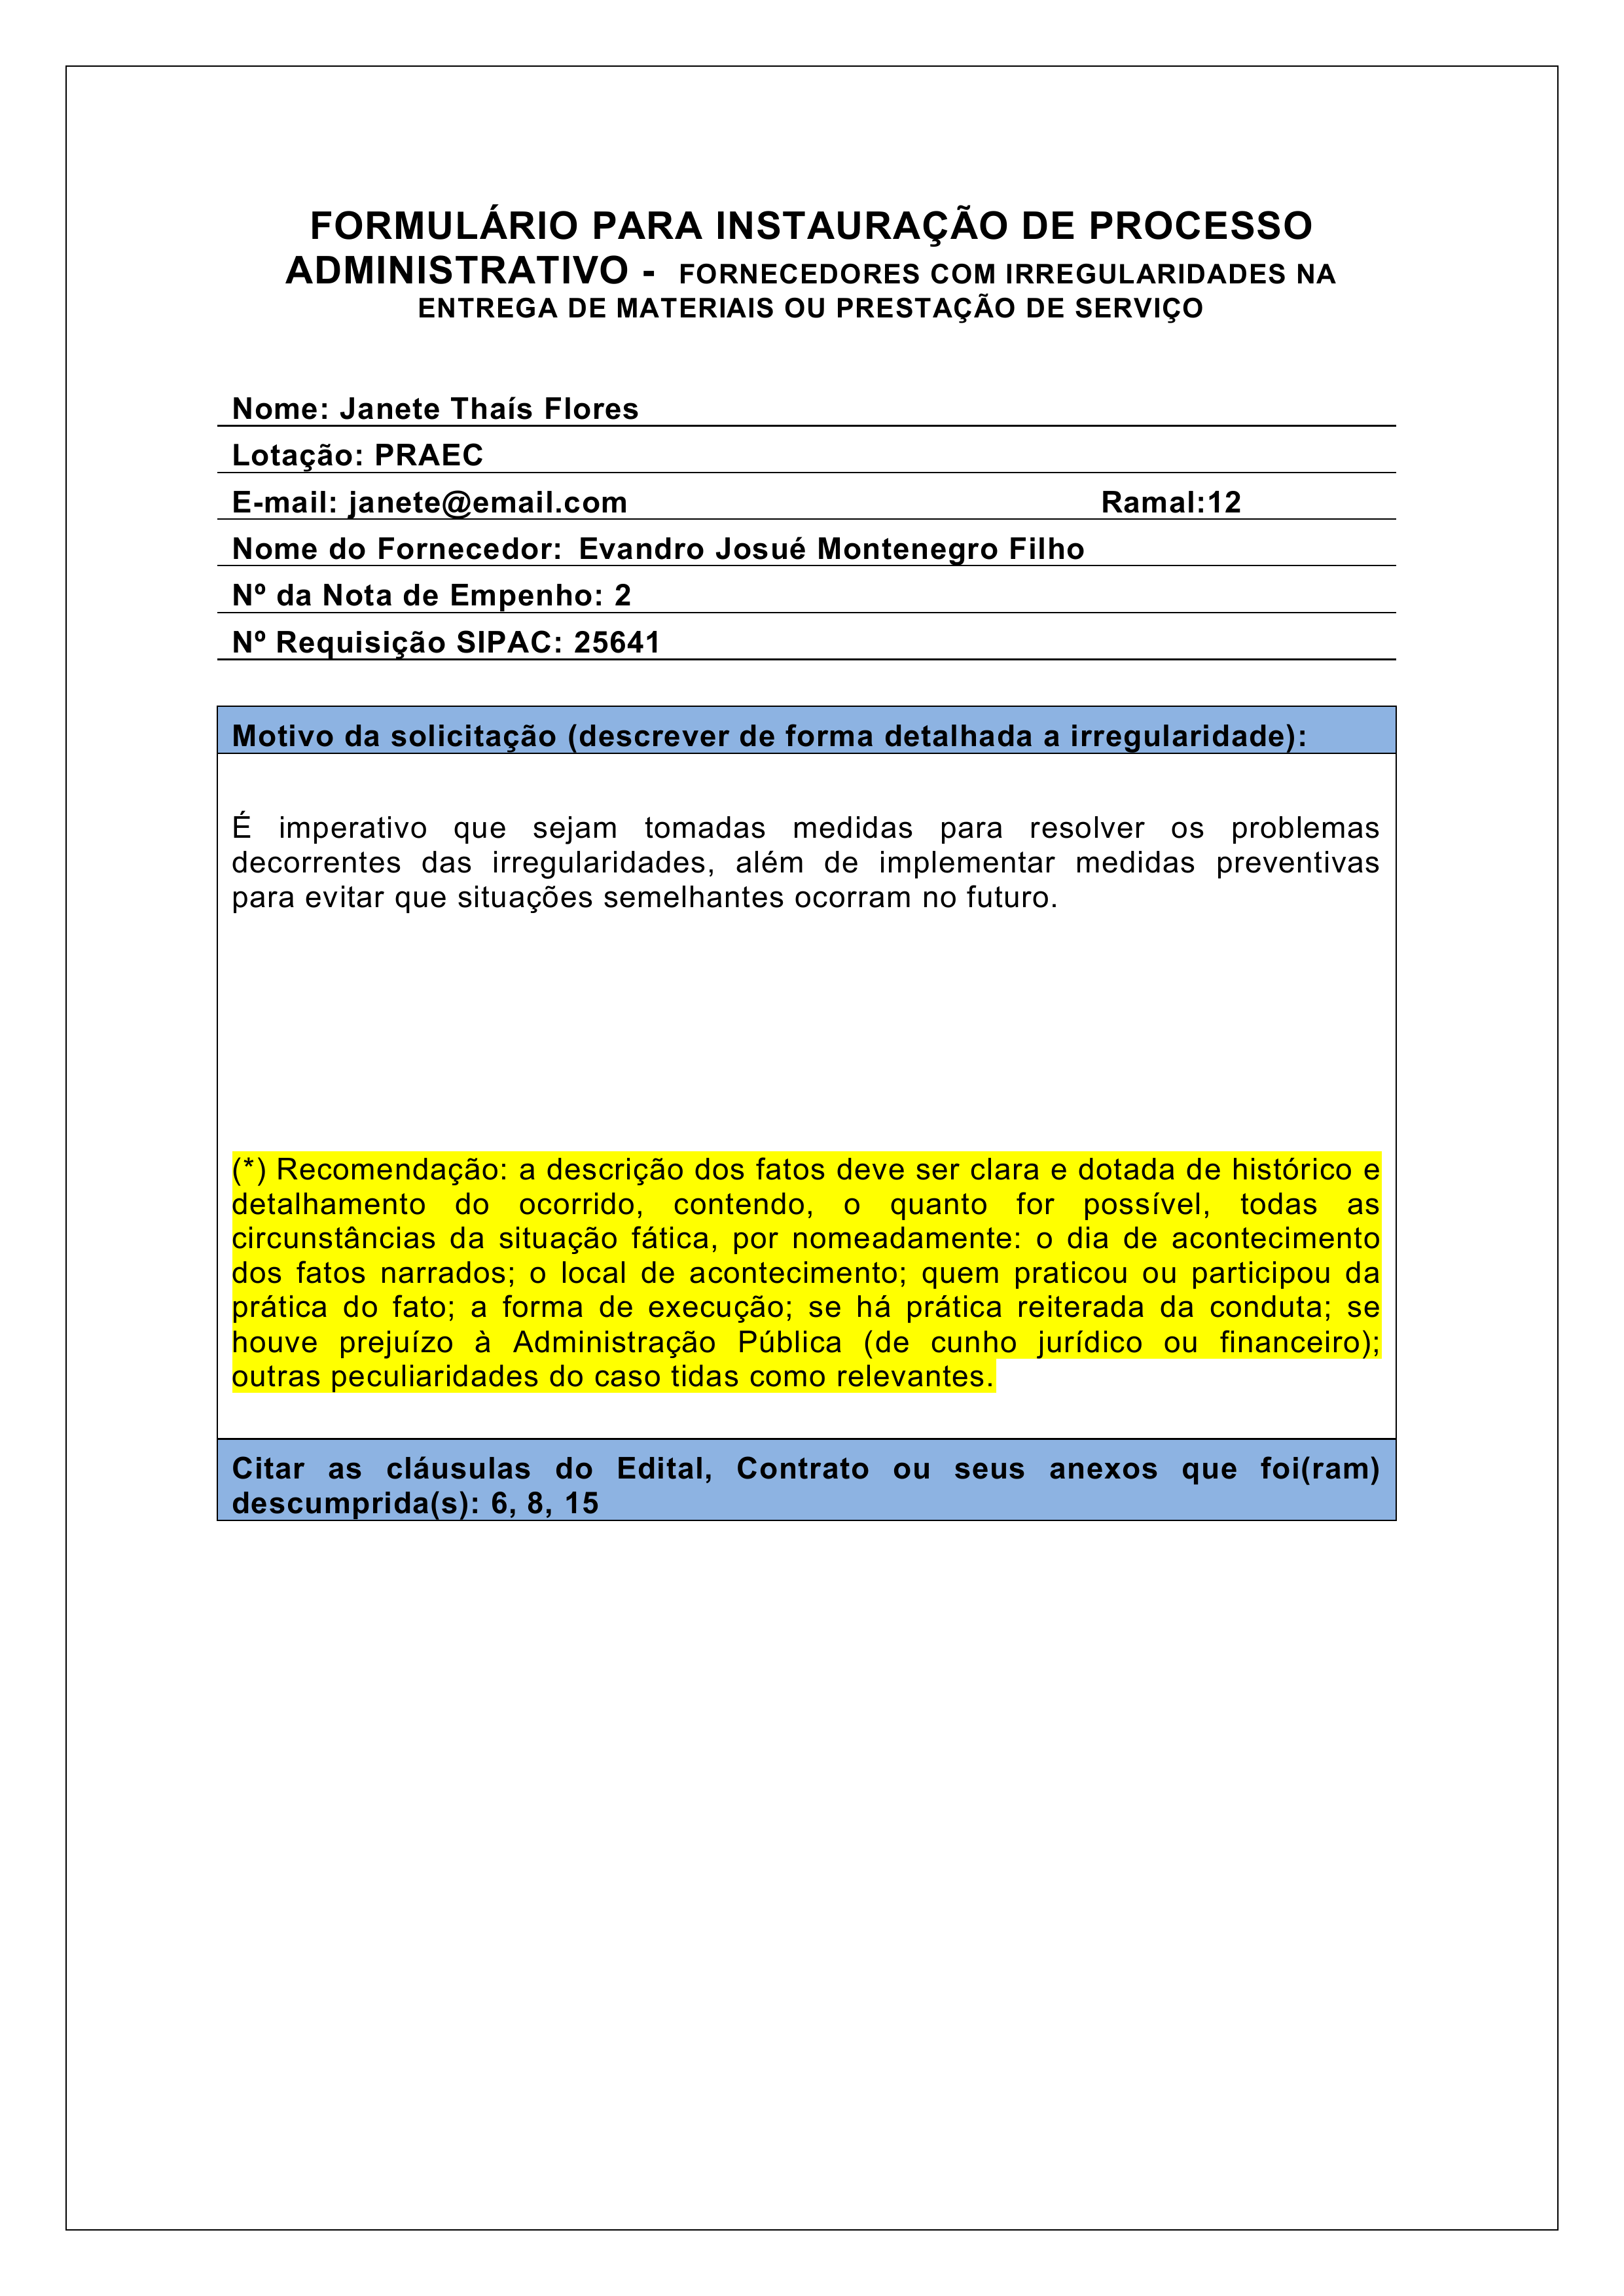
FORMULÁRIO PARA INSTAURAÇÃO DE PROCESSO ADMINISTRATIVO - FORNECEDORES COM IRREGULARIDADES NA ENTREGA DE MATERIAIS OU PRESTAÇÃO DE SERVIÇO
Nome:
Janete Thaís Flores
Lotação:
PRAEC
E-mail:
janete@email.com
Ramal:
12
Nome do Fornecedor:
Evandro Josué Montenegro Filho
Nº da Nota de Empenho:
2
Nº Requisição SIPAC:
25641
Motivo da solicitação (descrever de forma detalhada a irregularidade):
É imperativo que sejam tomadas medidas para resolver os problemas decorrentes das irregularidades, além de implementar medidas preventivas para evitar que situações semelhantes ocorram no futuro.
(*) Recomendação: a descrição dos fatos deve ser clara e dotada de histórico e detalhamento do ocorrido, contendo, o quanto for possível, todas as circunstâncias da situação fática, por nomeadamente: o dia de acontecimento dos fatos narrados; o local de acontecimento; quem praticou ou participou da prática do fato; a forma de execução; se há prática reiterada da conduta; se houve prejuízo à Administração Pública (de cunho jurídico ou financeiro); outras peculiaridades do caso tidas como relevantes.
Citar as cláusulas do Edital, Contrato ou seus anexos que foi(ram) descumprida(s):
6, 8, 15